Question: How is the history relevant to the case?
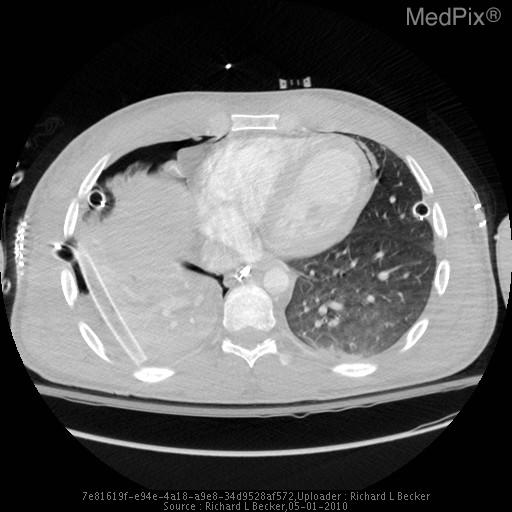
Answer: The patient's history of 22 y.o. man with a history of polytrauma, gun shot wound to chest, 2 weeks ago, status post multiple right thoracostomy tube placements. is key in understanding the case.